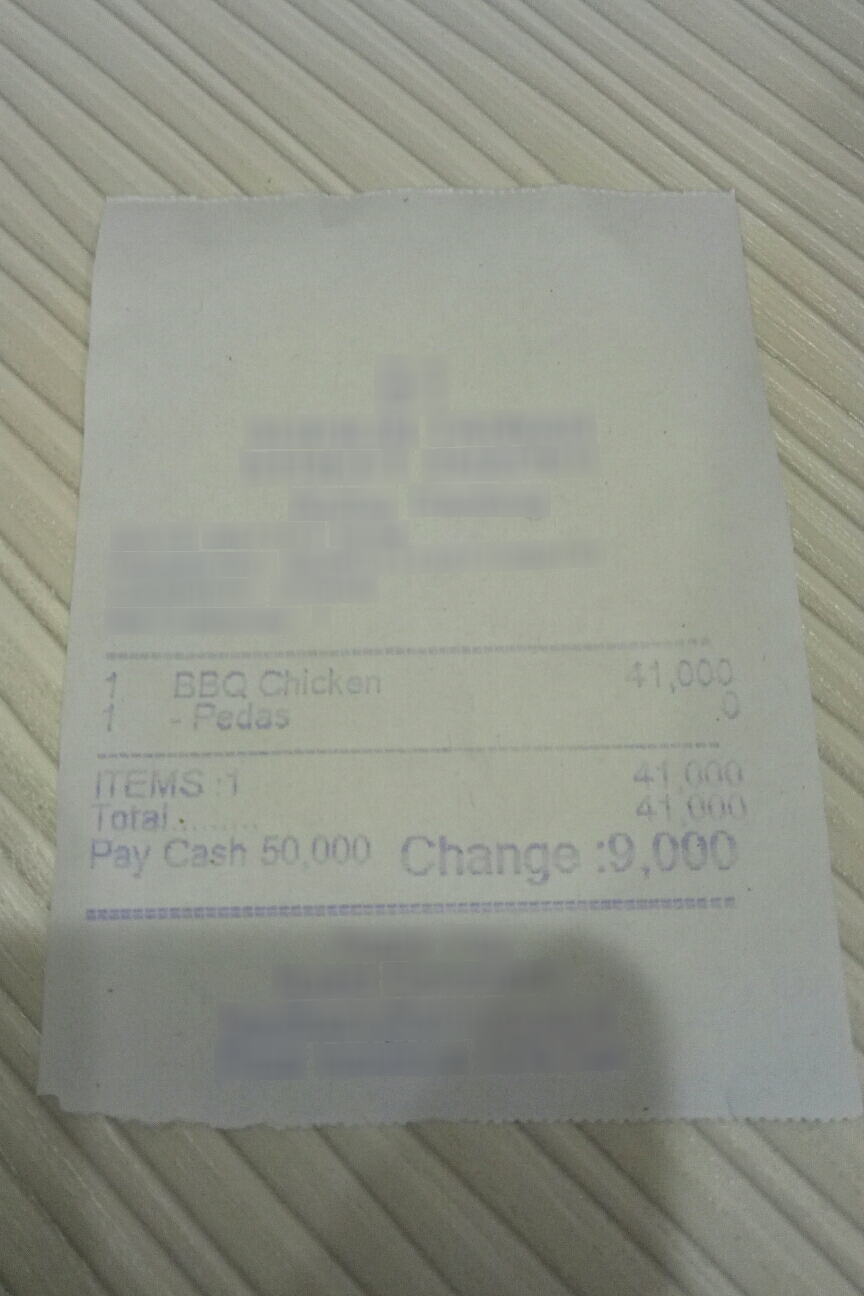
Number of items: 6
Subtotal: 41,000
Total: 41.000
OCR text regions:
text: 1
text: BBQ
text: Chicken
text: 41,000
text: 1
text: - Pedas
text: 0
text: 41,000
text: Total.
text: 41.000
text: Pay
text: Cash
text: 50.000
text: Change:
text: 9,000
text: ITEMS:1